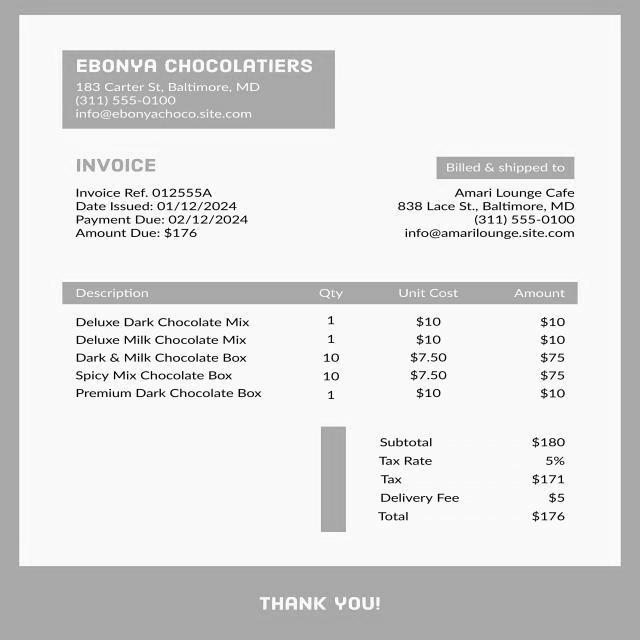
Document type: Invoice